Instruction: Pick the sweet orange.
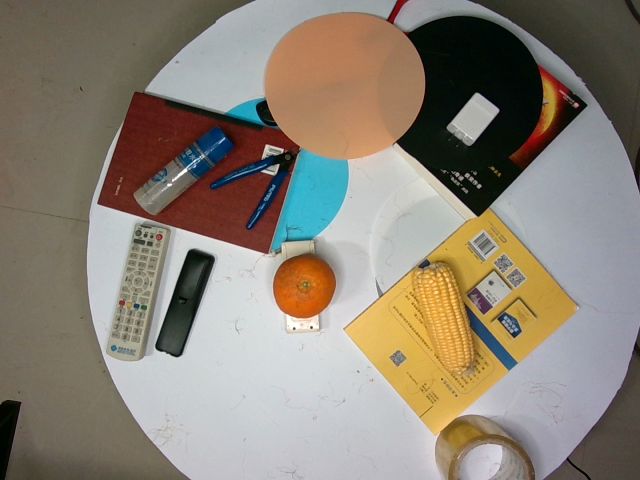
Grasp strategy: vertical